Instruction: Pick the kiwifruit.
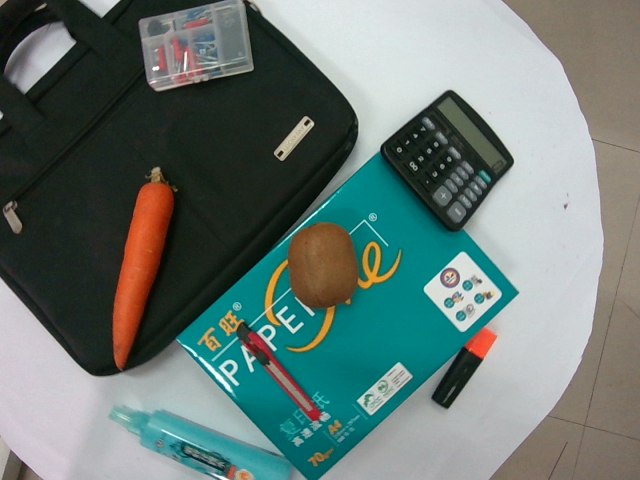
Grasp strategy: vertical